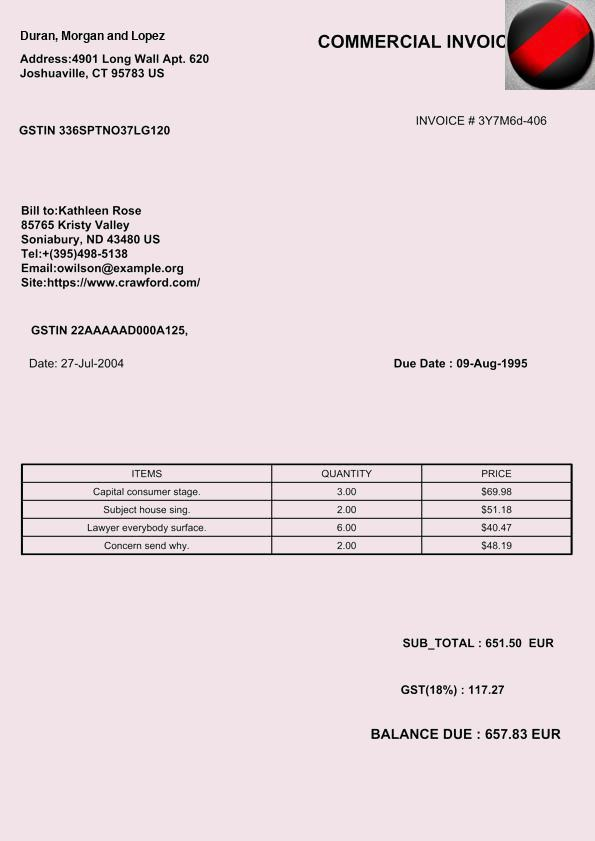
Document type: Invoice